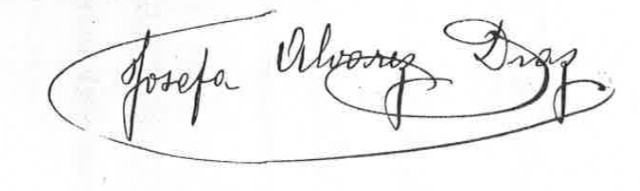
Signature of: josefina álvarez díaz